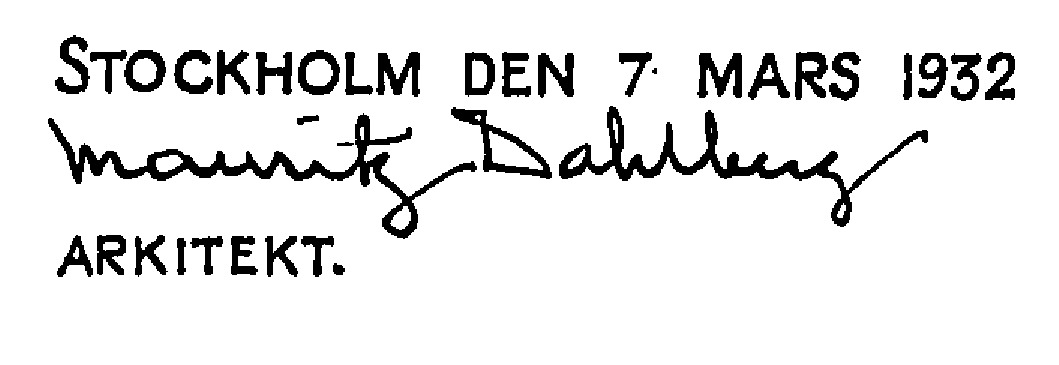
Signature of: mauritz dahlberg